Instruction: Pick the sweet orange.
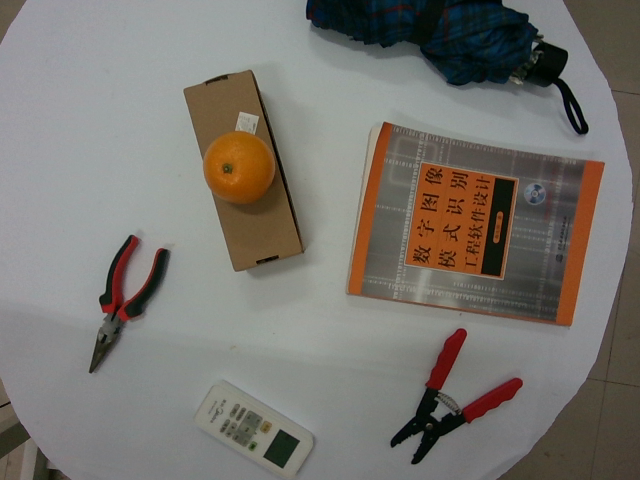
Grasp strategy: vertical